Question: What is the earliest payment due date mentioned in the document?
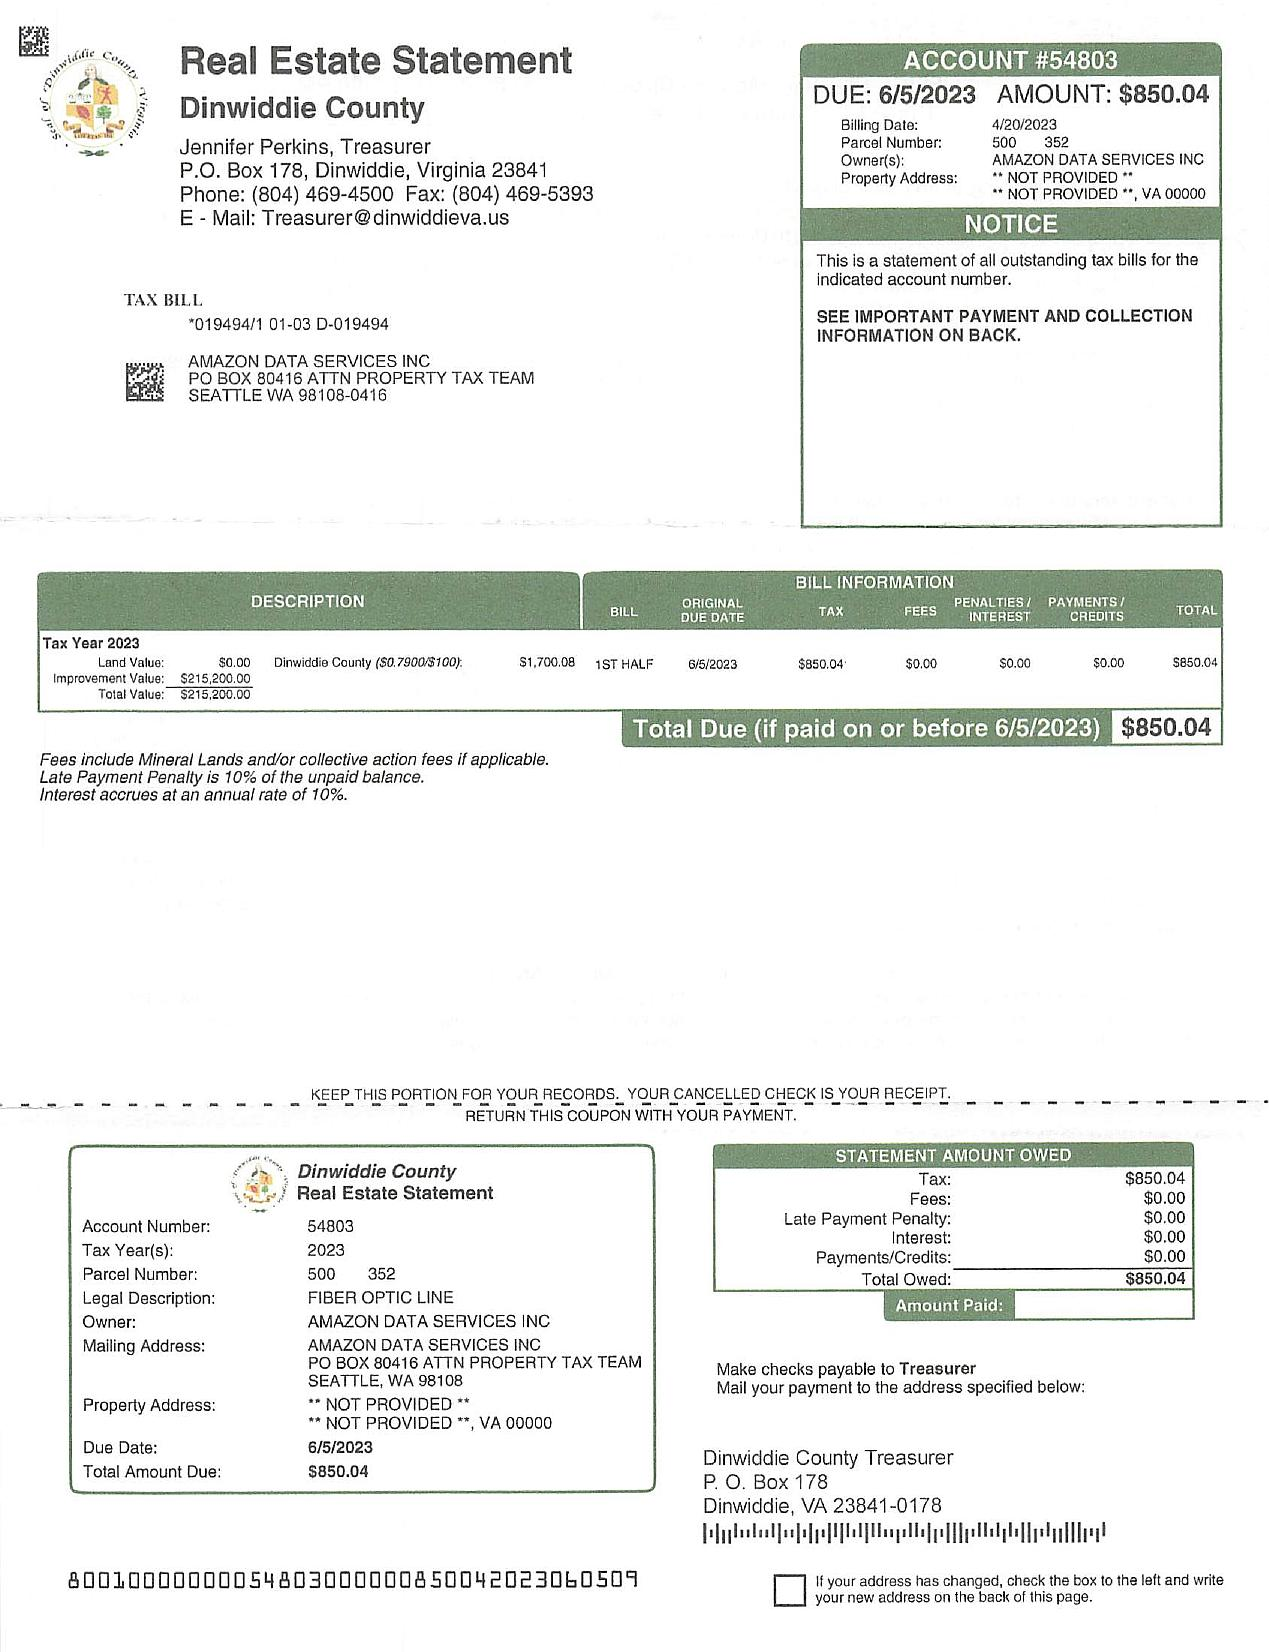
Answer: "6/5/23"